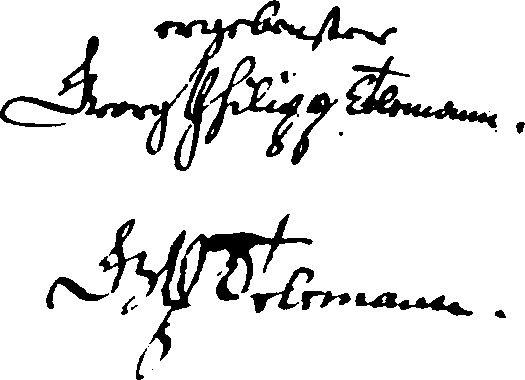
Signature of: georg philipp telemann